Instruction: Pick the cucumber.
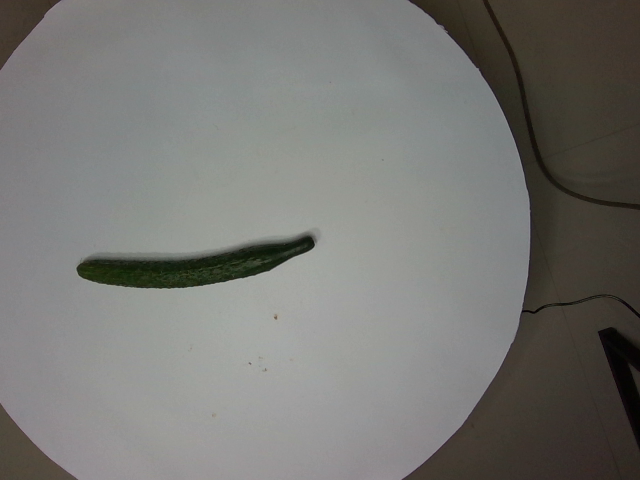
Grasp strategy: vertical